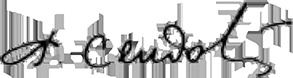
Signature of: hasan seyidov